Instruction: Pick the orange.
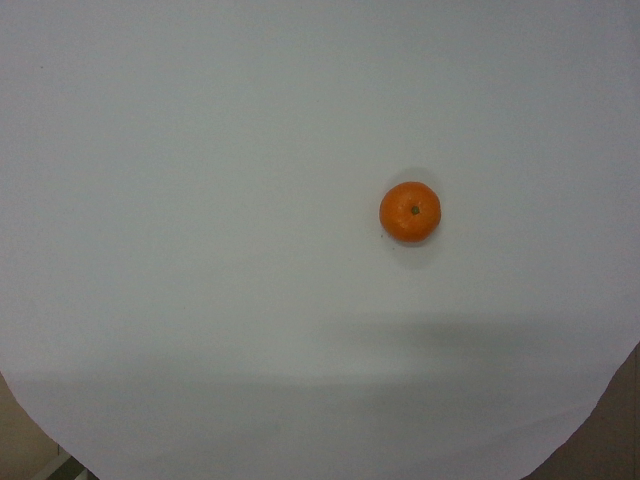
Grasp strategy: vertical